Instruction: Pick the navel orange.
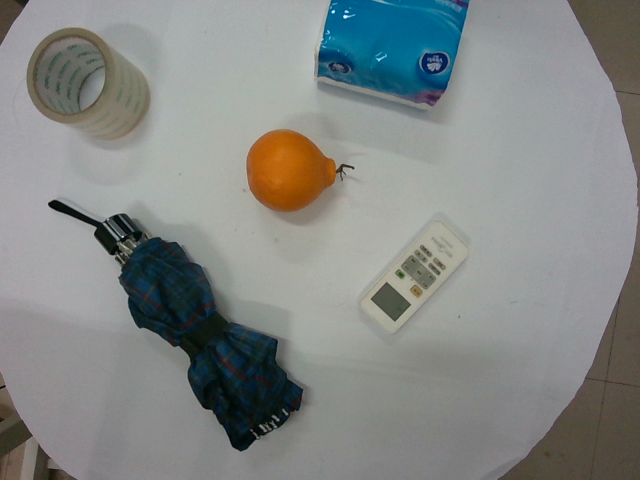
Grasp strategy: vertical